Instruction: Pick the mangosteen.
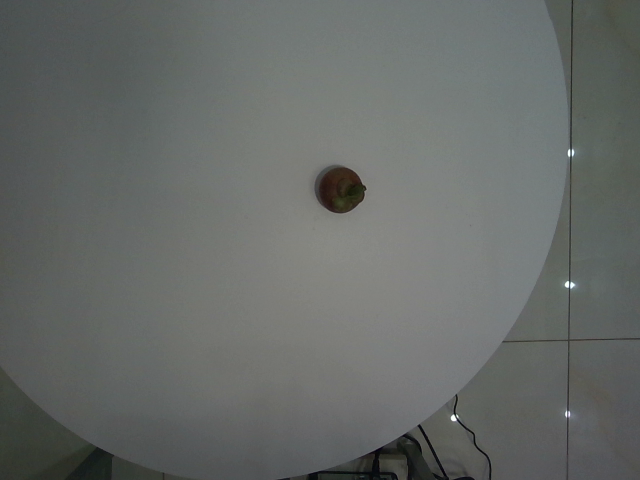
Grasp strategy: vertical